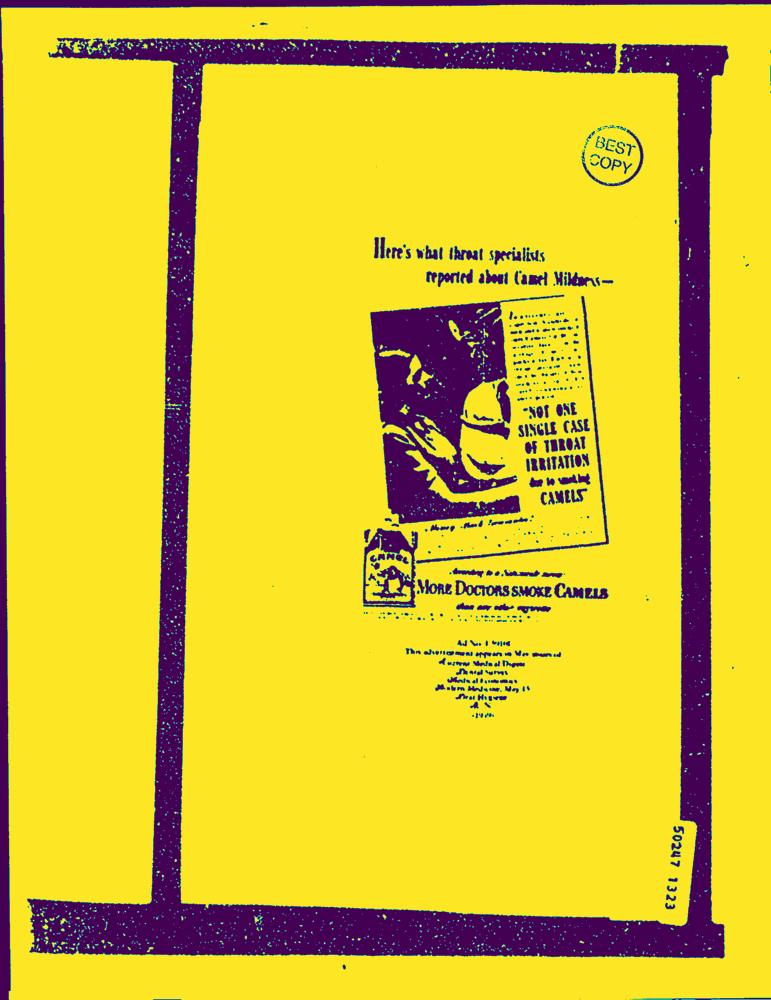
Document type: AD